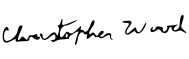
Signature of: christopher wood